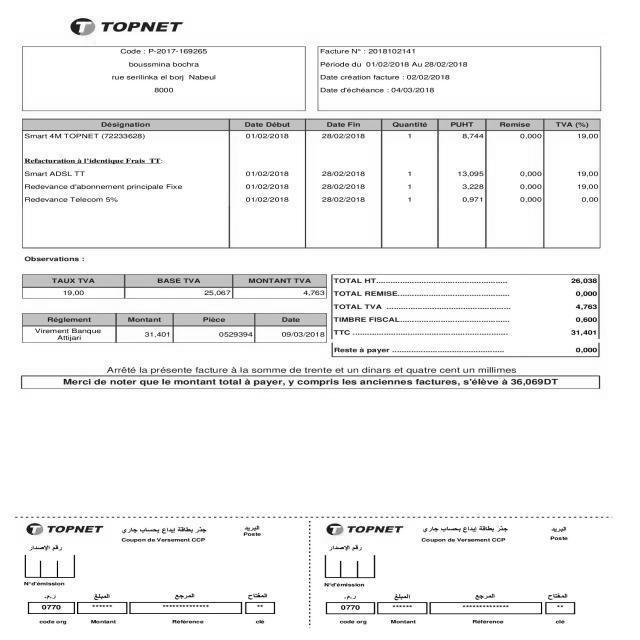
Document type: Invoice